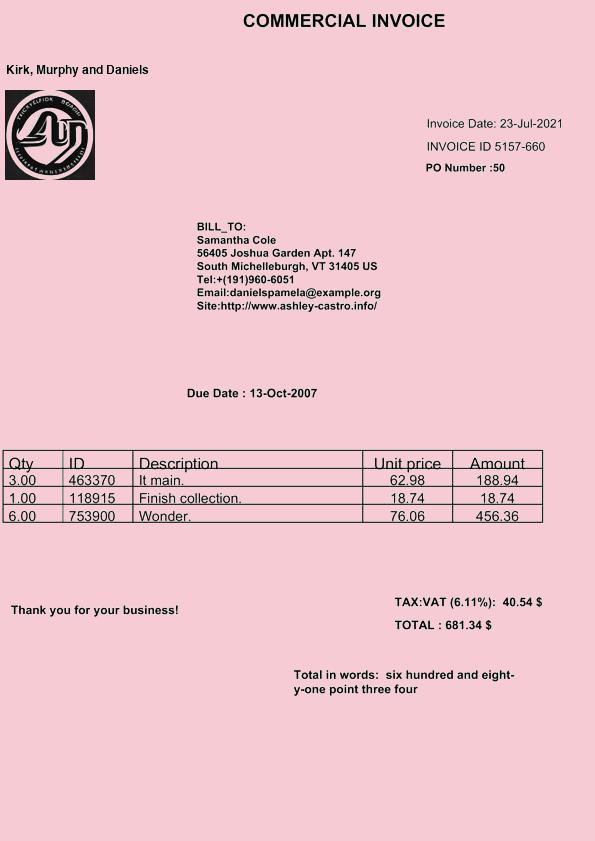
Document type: Invoice